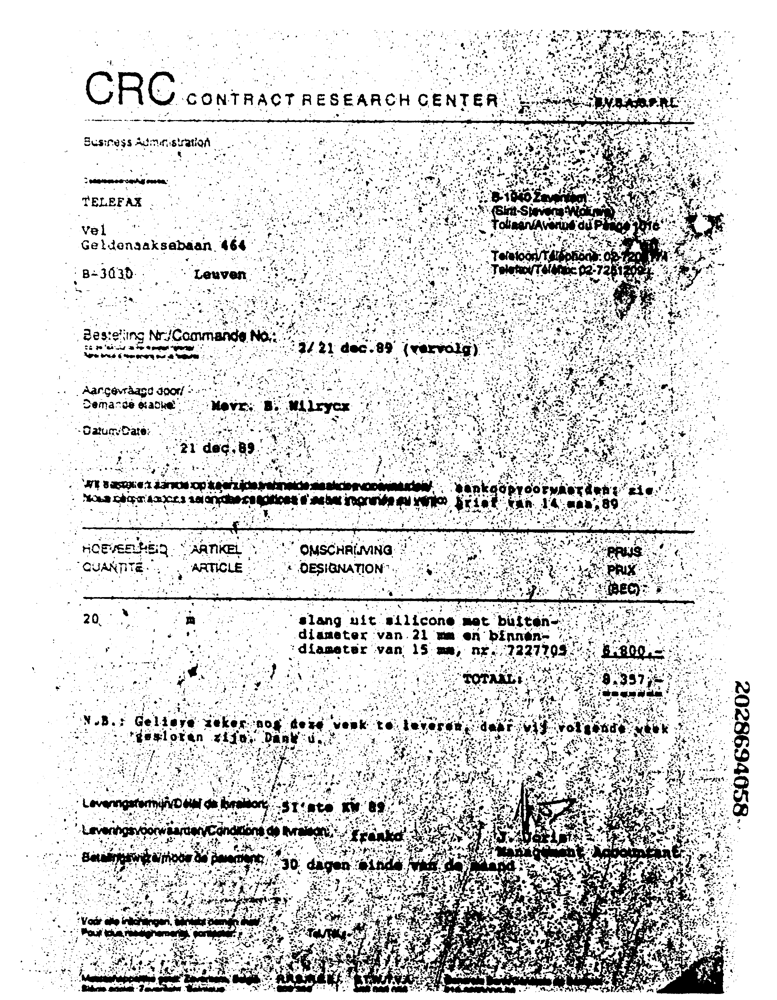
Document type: Invoice